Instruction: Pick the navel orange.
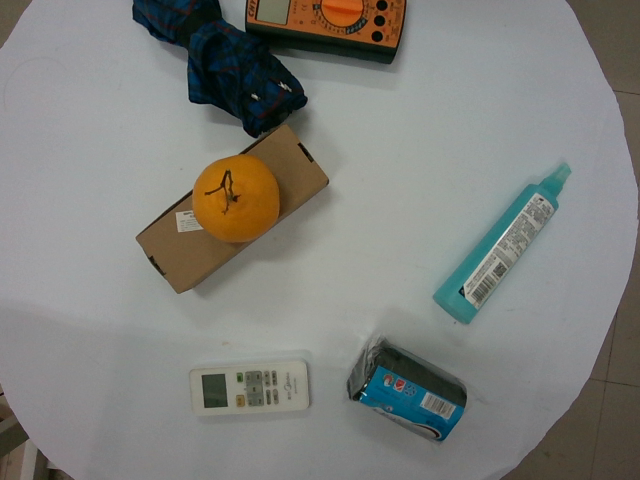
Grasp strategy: vertical